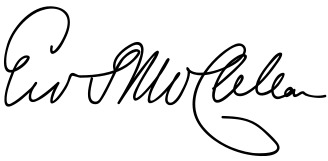
Signature of: george brinton mcclellan